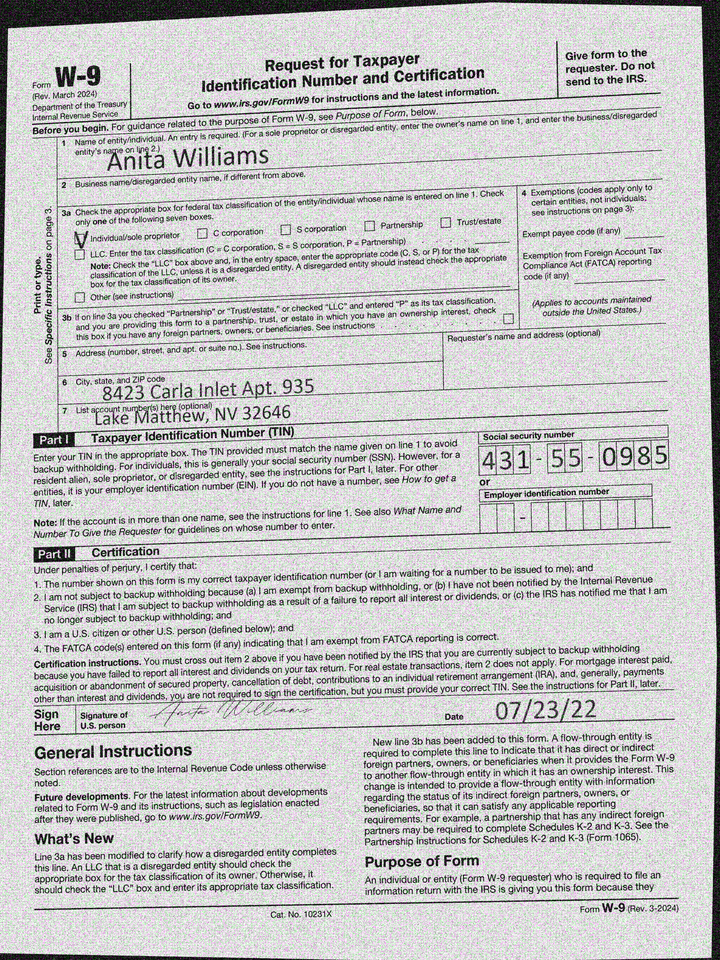
adr1: 8423 Carla Inlet Apt. 935
adr2: Lake Matthew, NV 32646
cbx: yes
ssn: 431550985
enm: Anita Williams
sdt: 07/23/22